Question: What is the assessed value of the property as noted in the document?
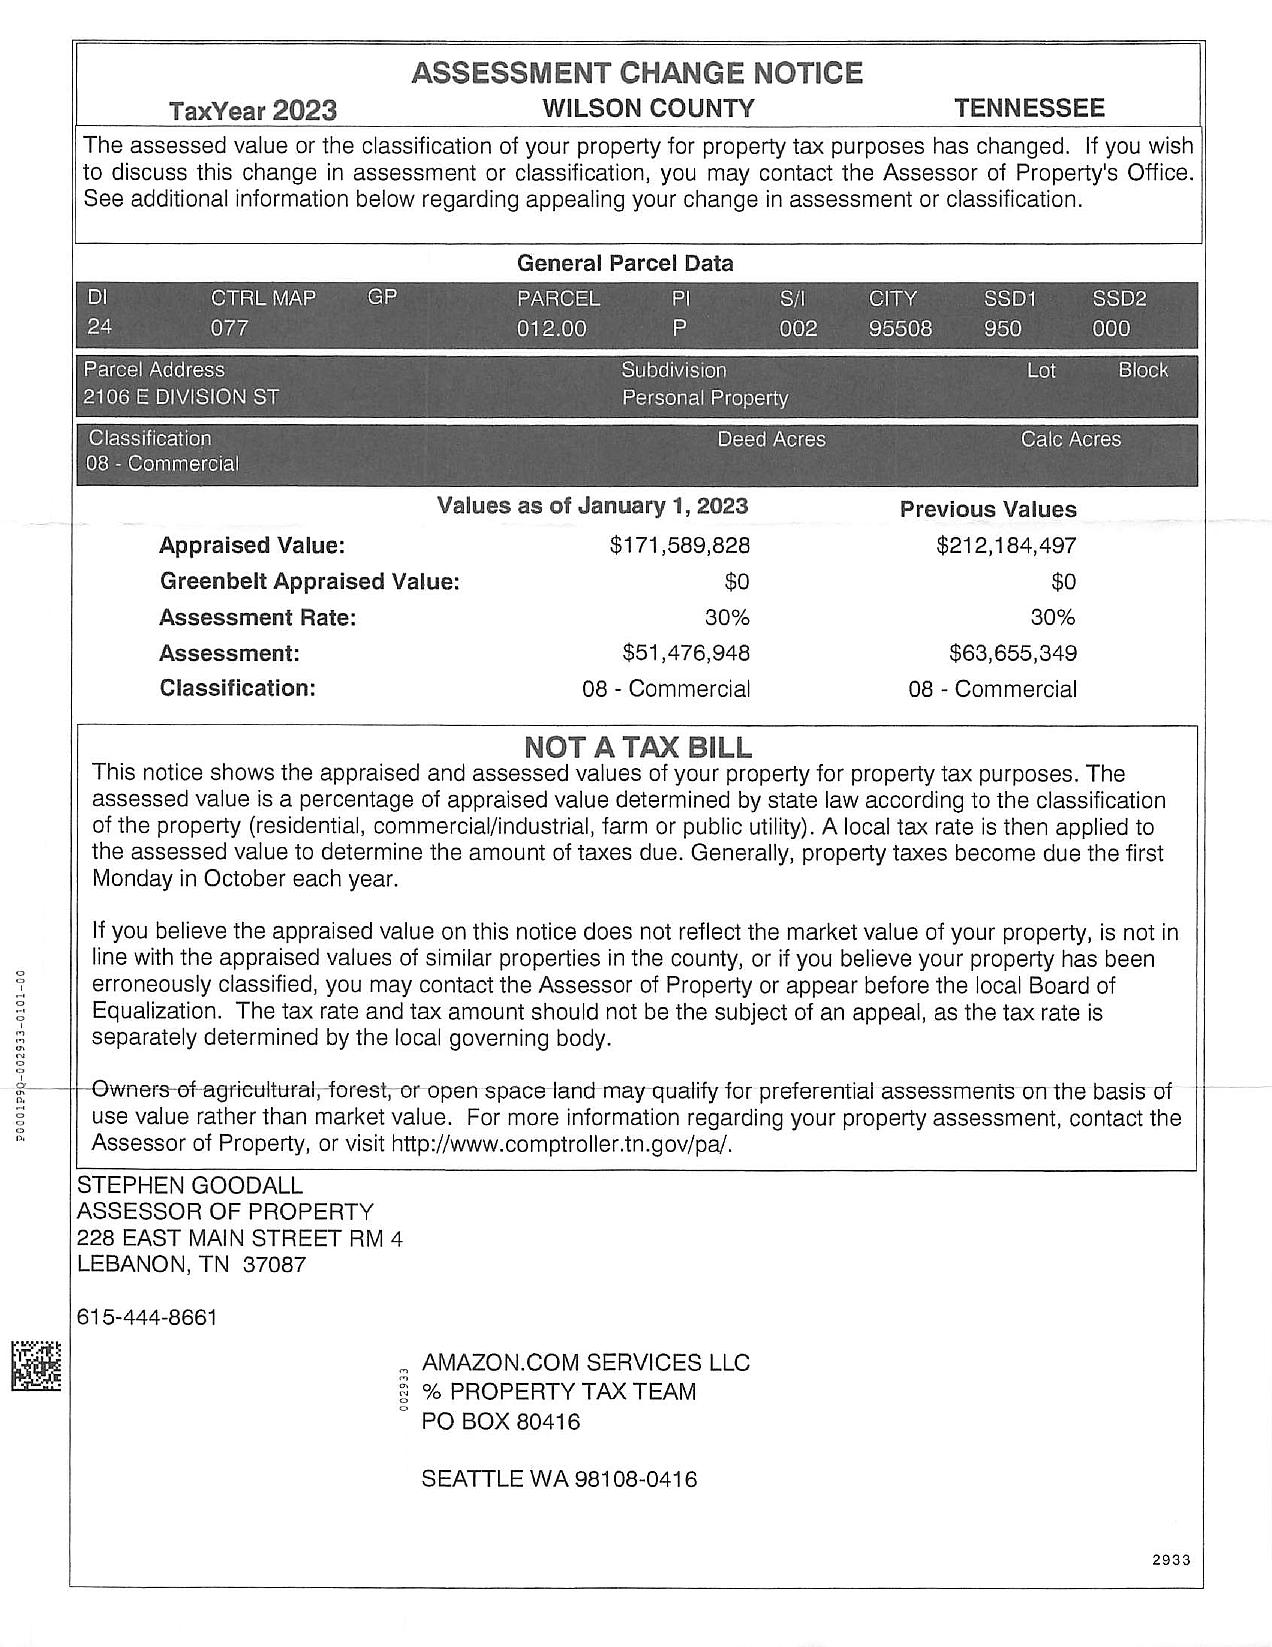
Answer: "$51,476,948 "